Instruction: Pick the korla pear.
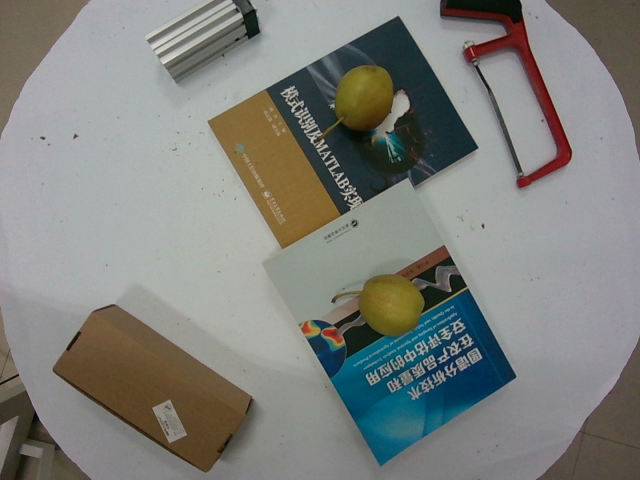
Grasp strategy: vertical